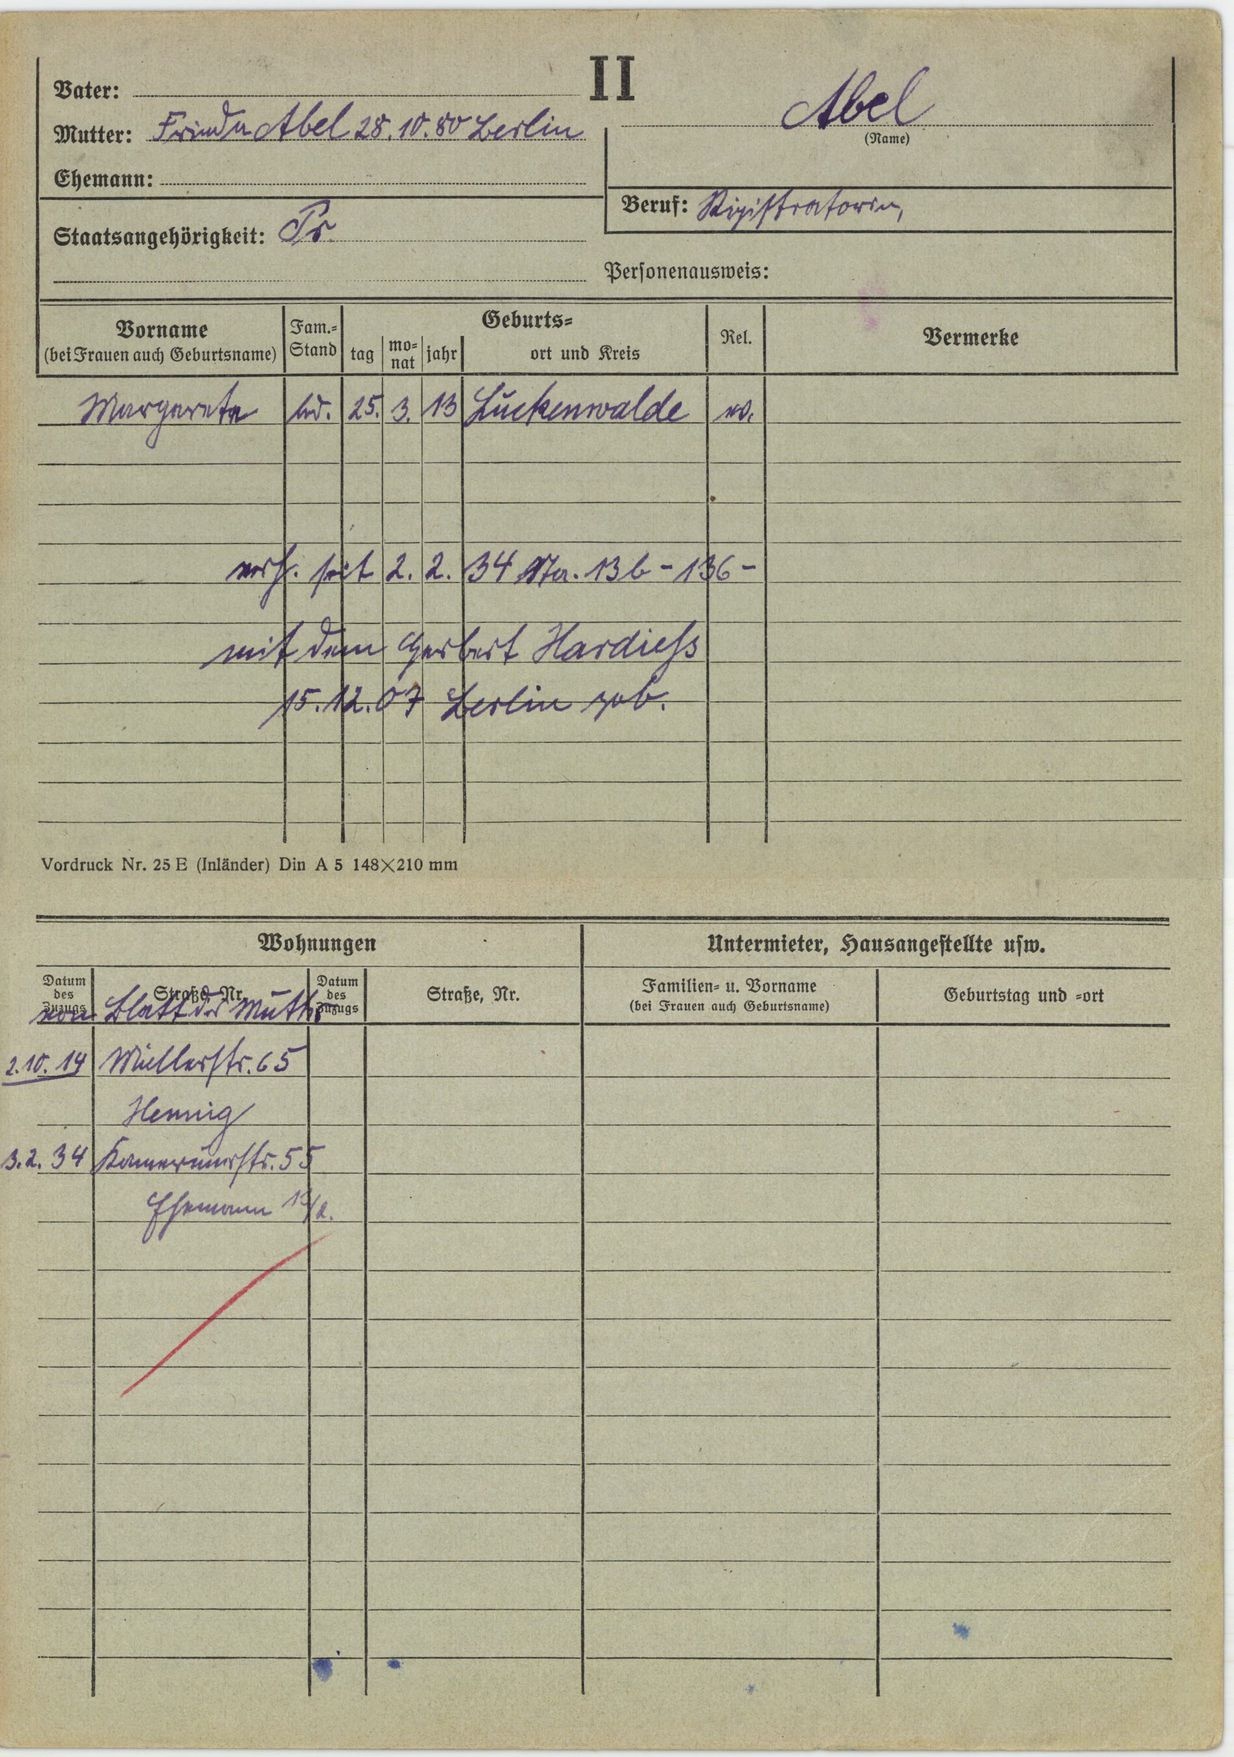
Abel